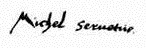
Signature of: michael servetus